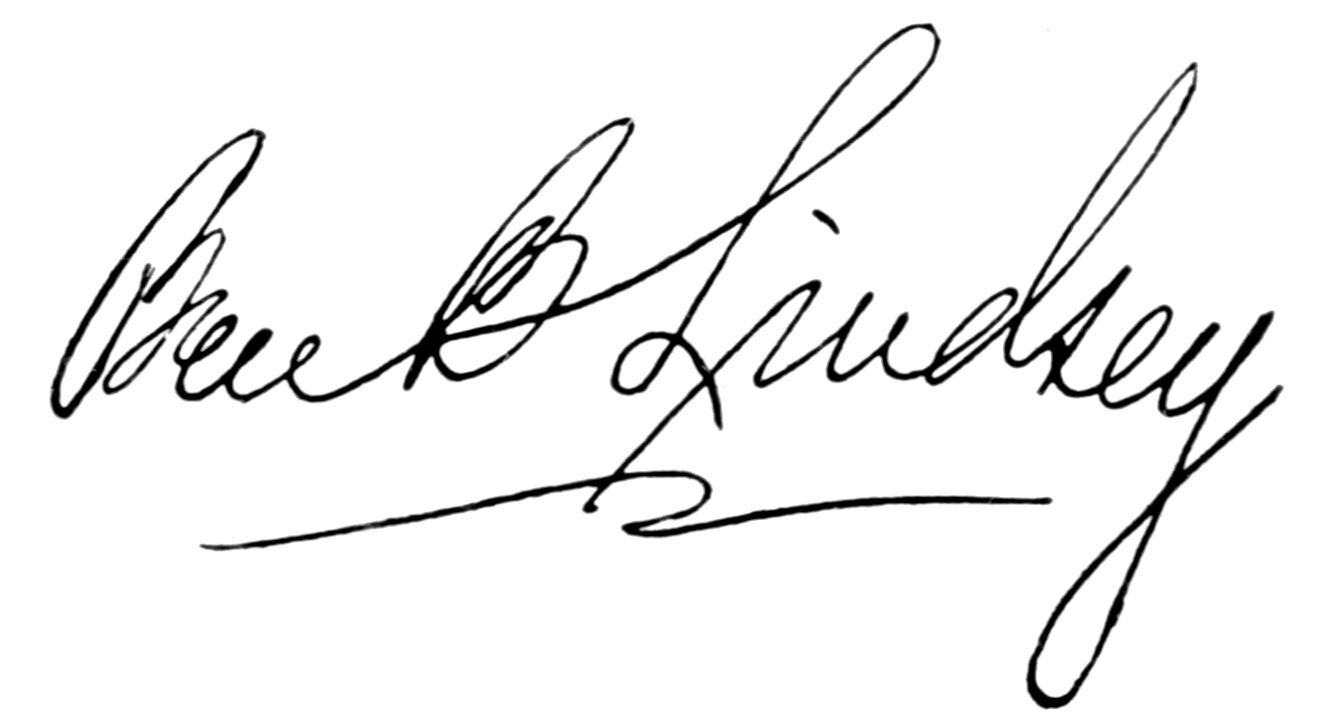
Signature of: ben b lindsey